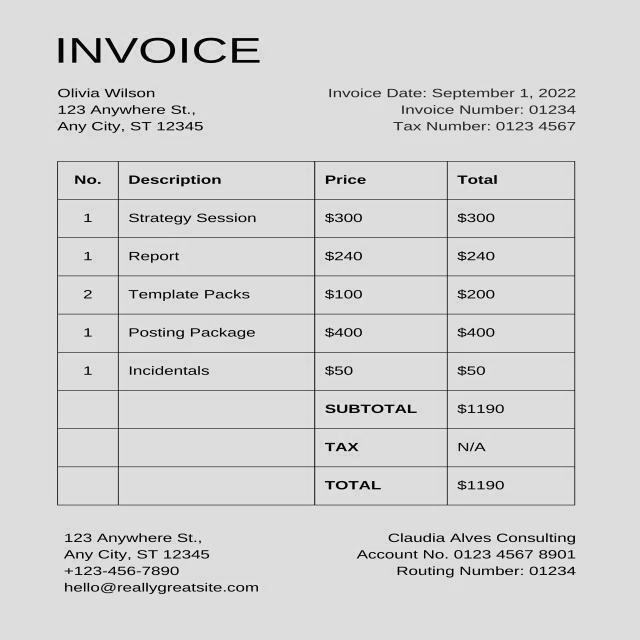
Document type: Invoice